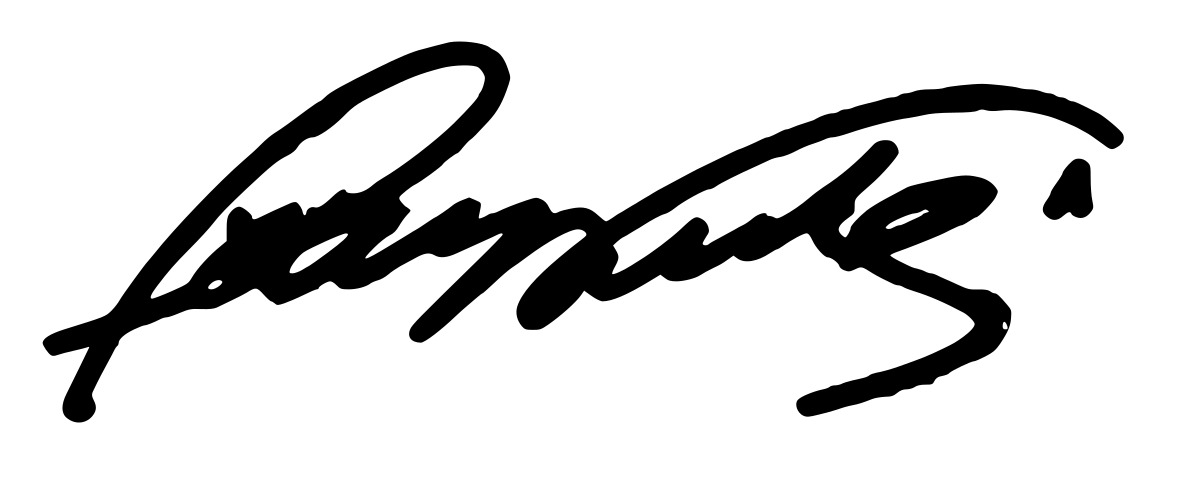
Signature of: jerzy kulej